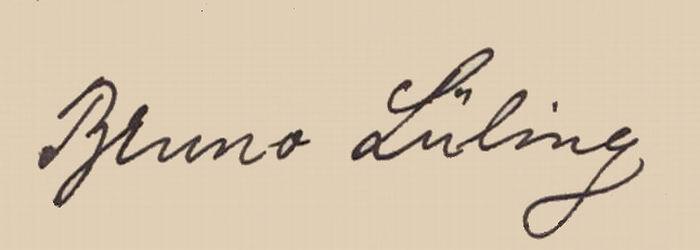
Signature of: bruno lüling